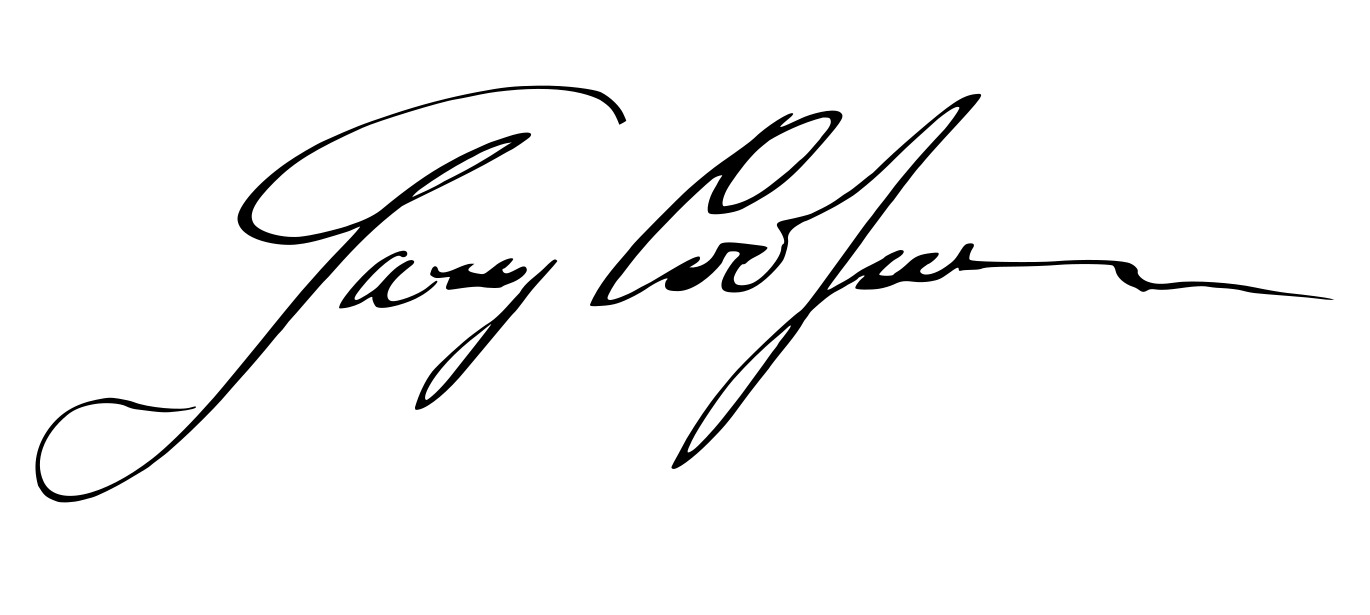
Signature of: gary cooper